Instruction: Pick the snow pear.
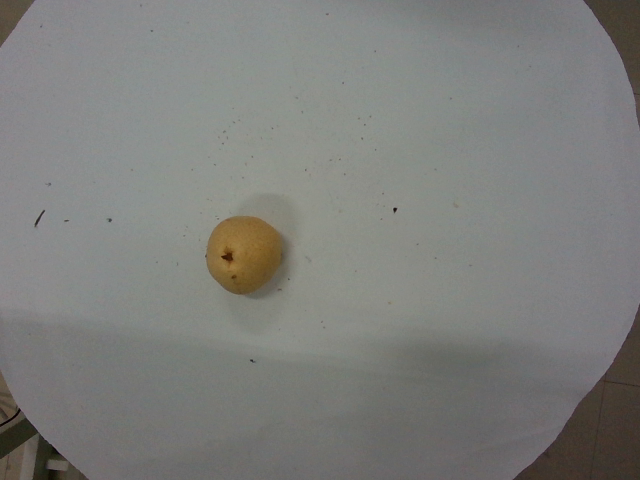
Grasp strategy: vertical